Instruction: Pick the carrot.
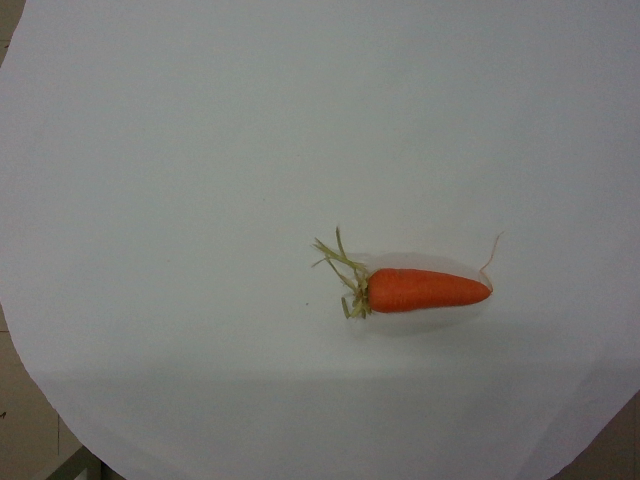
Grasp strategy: vertical